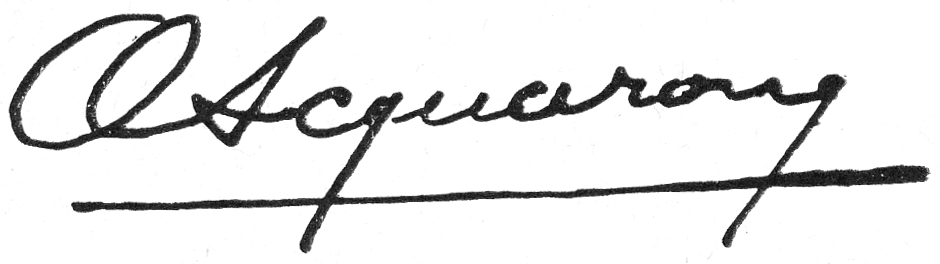
Signature of: orestes acquarone